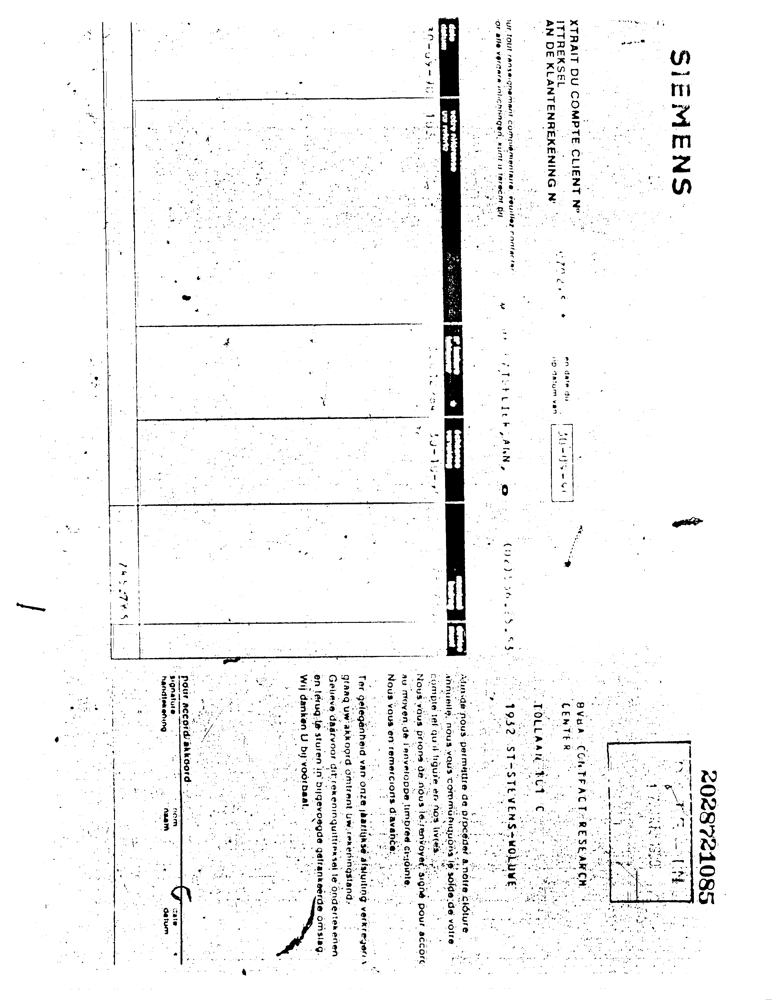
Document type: Invoice